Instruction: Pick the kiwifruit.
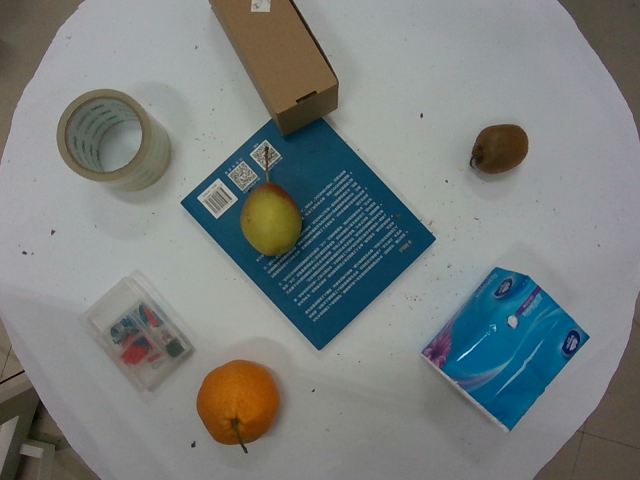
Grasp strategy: vertical